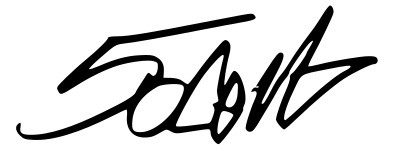
Signature of: 50 cent